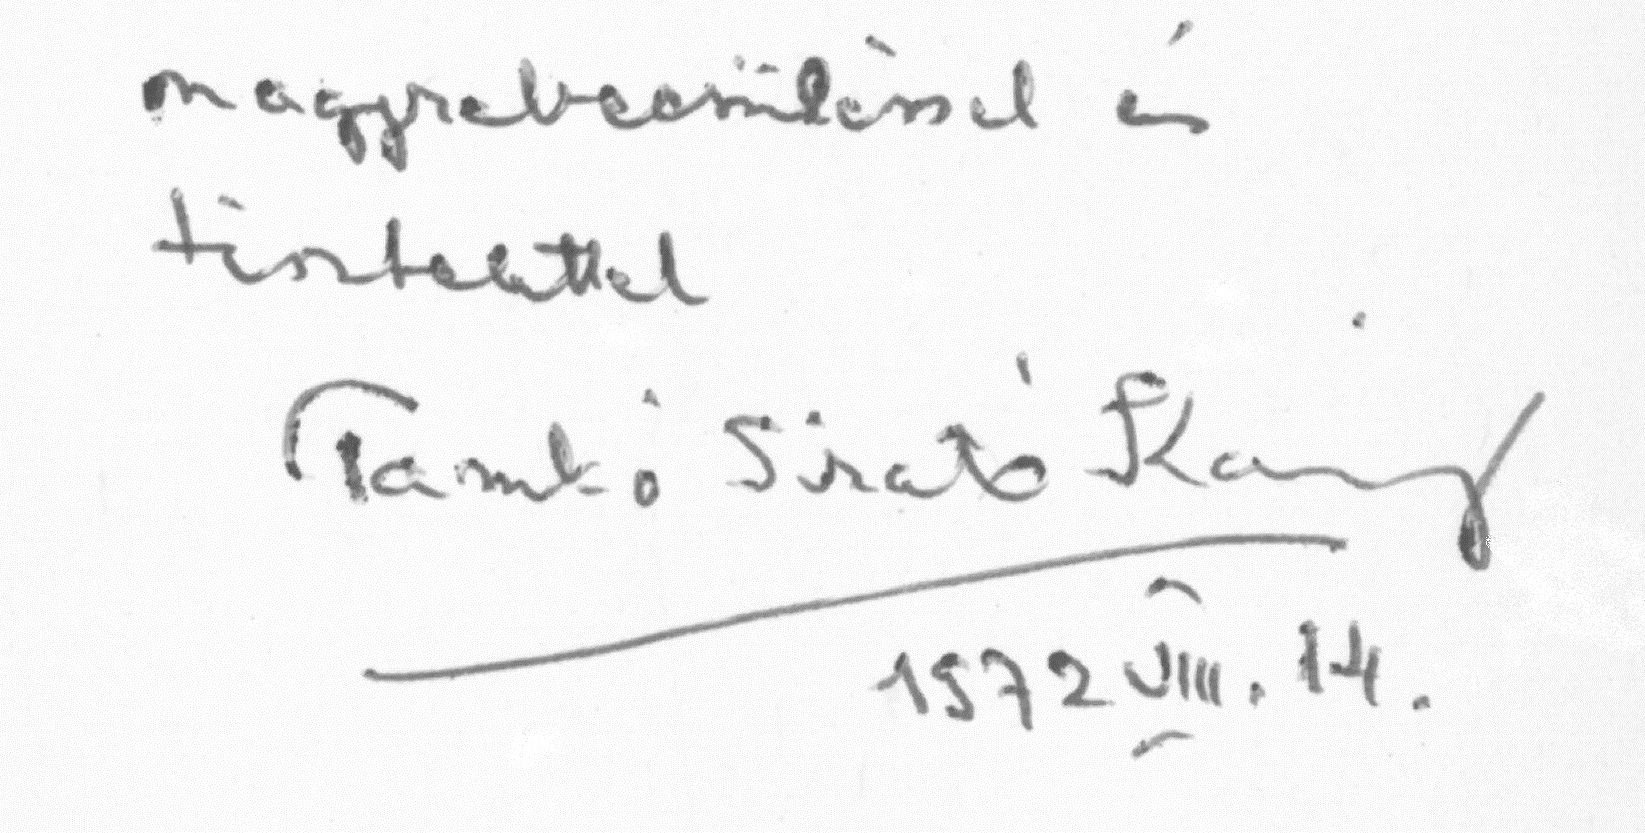
Signature of: károly tamkó sirató